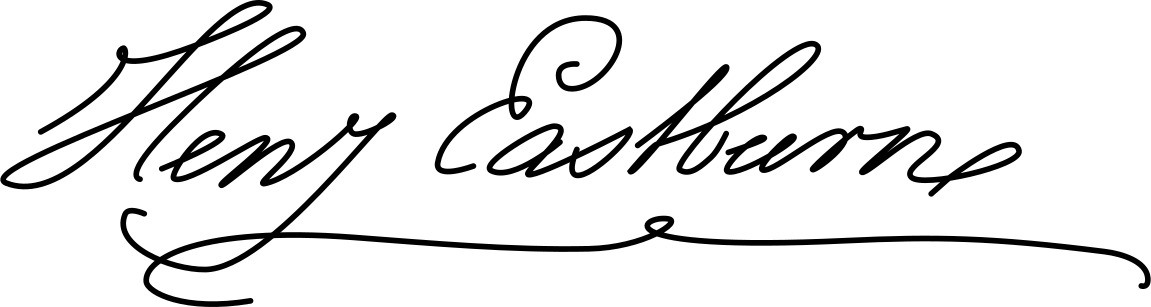
Signature of: henry eastburn